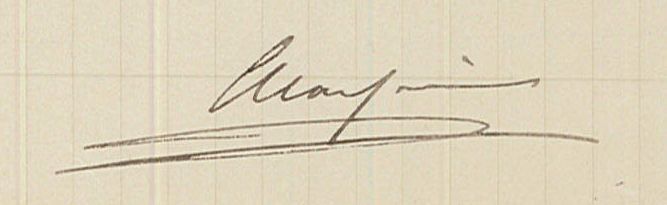
Signature of: ernest massiou